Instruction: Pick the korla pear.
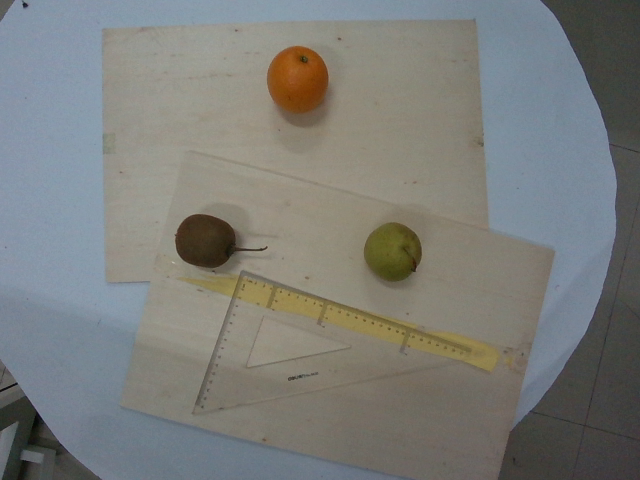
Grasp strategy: vertical